Question: Can you provide the account number mentioned in the document?
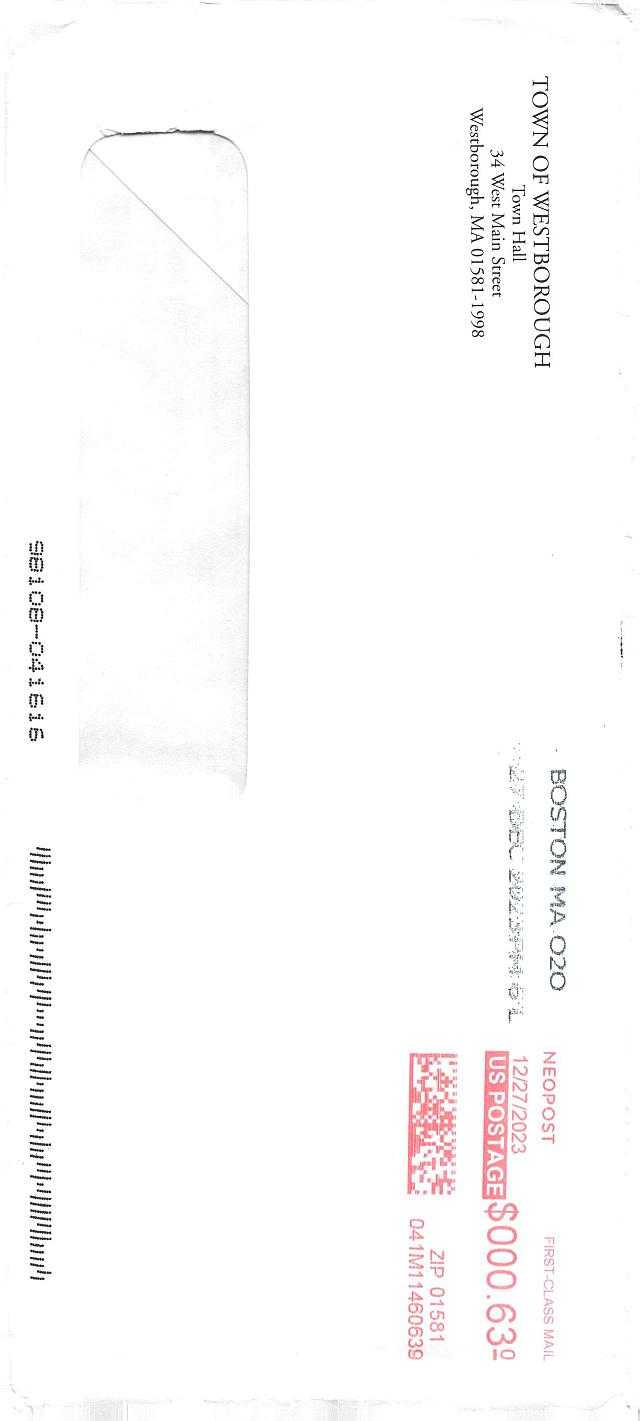
Answer: "2.27724E+12"